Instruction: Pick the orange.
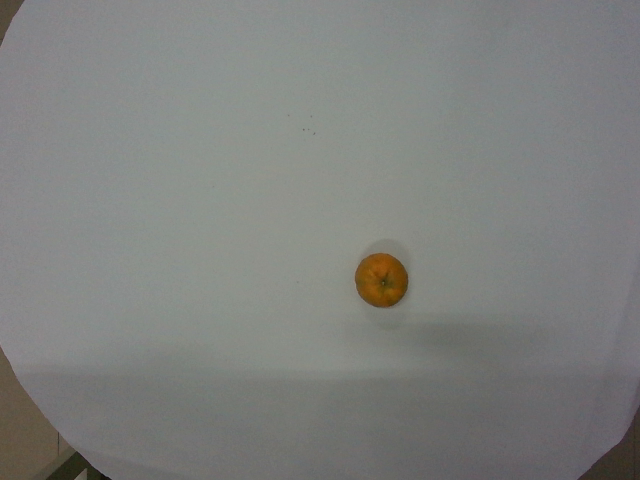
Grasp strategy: vertical